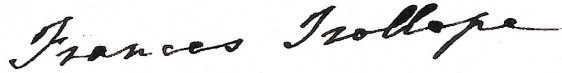
Signature of: frances trollope